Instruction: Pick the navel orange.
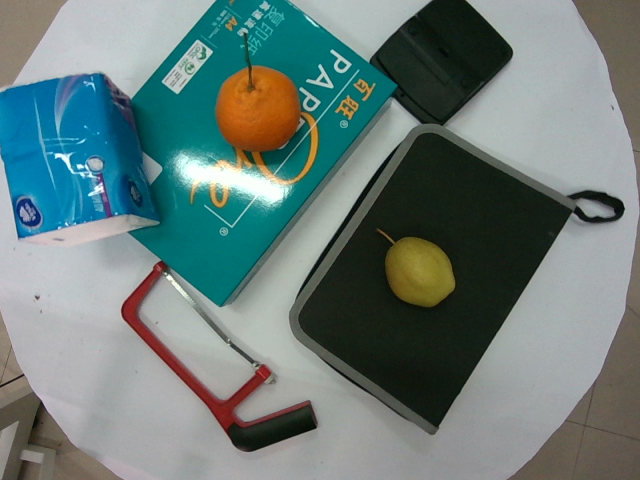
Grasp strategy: vertical